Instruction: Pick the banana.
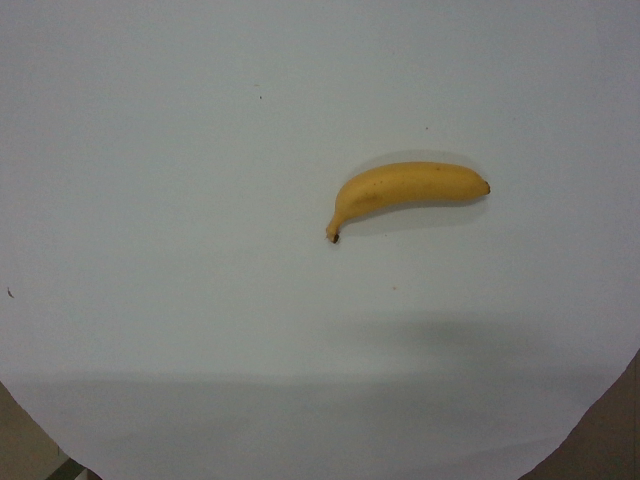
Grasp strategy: vertical